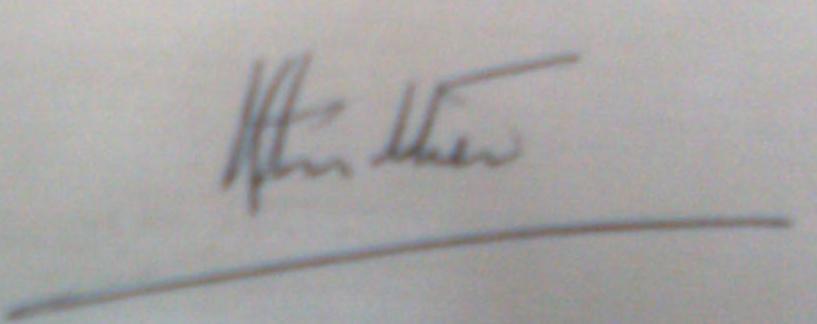
Signature of: narendra luther